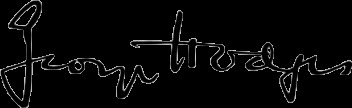
Signature of: george hodges